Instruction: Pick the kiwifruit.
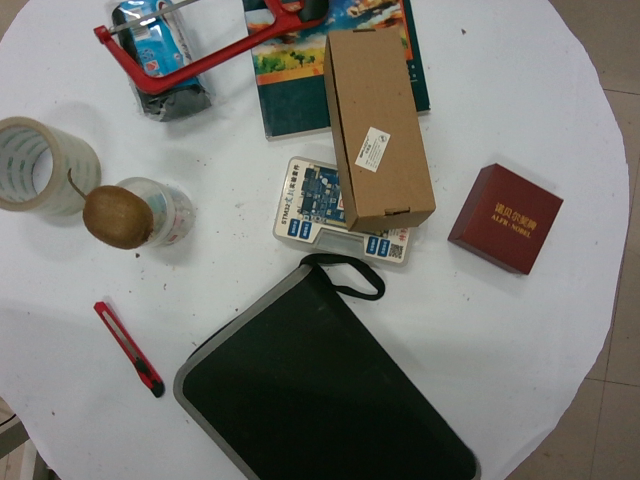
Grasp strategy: vertical